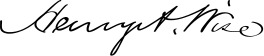
Signature of: henry a wise